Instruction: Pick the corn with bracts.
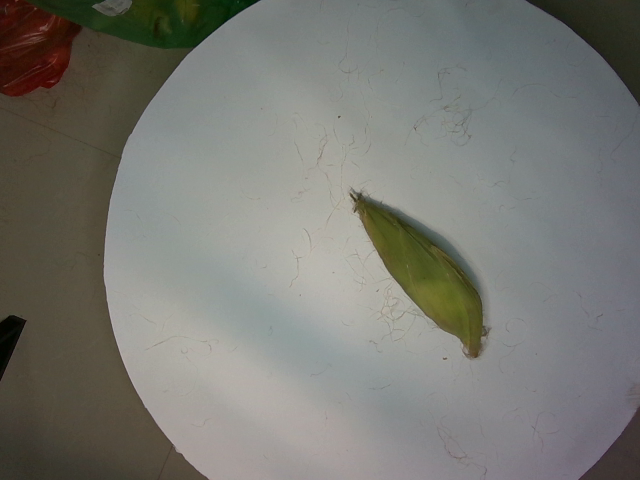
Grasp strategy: vertical